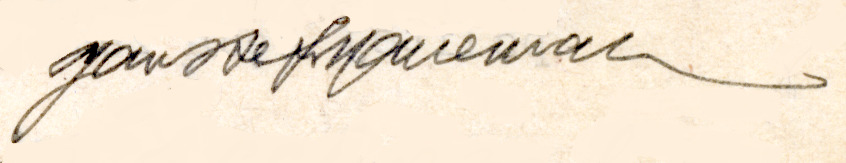
Signature of: jan stefan haneman